Question: What is the address or location of the property listed in the document?
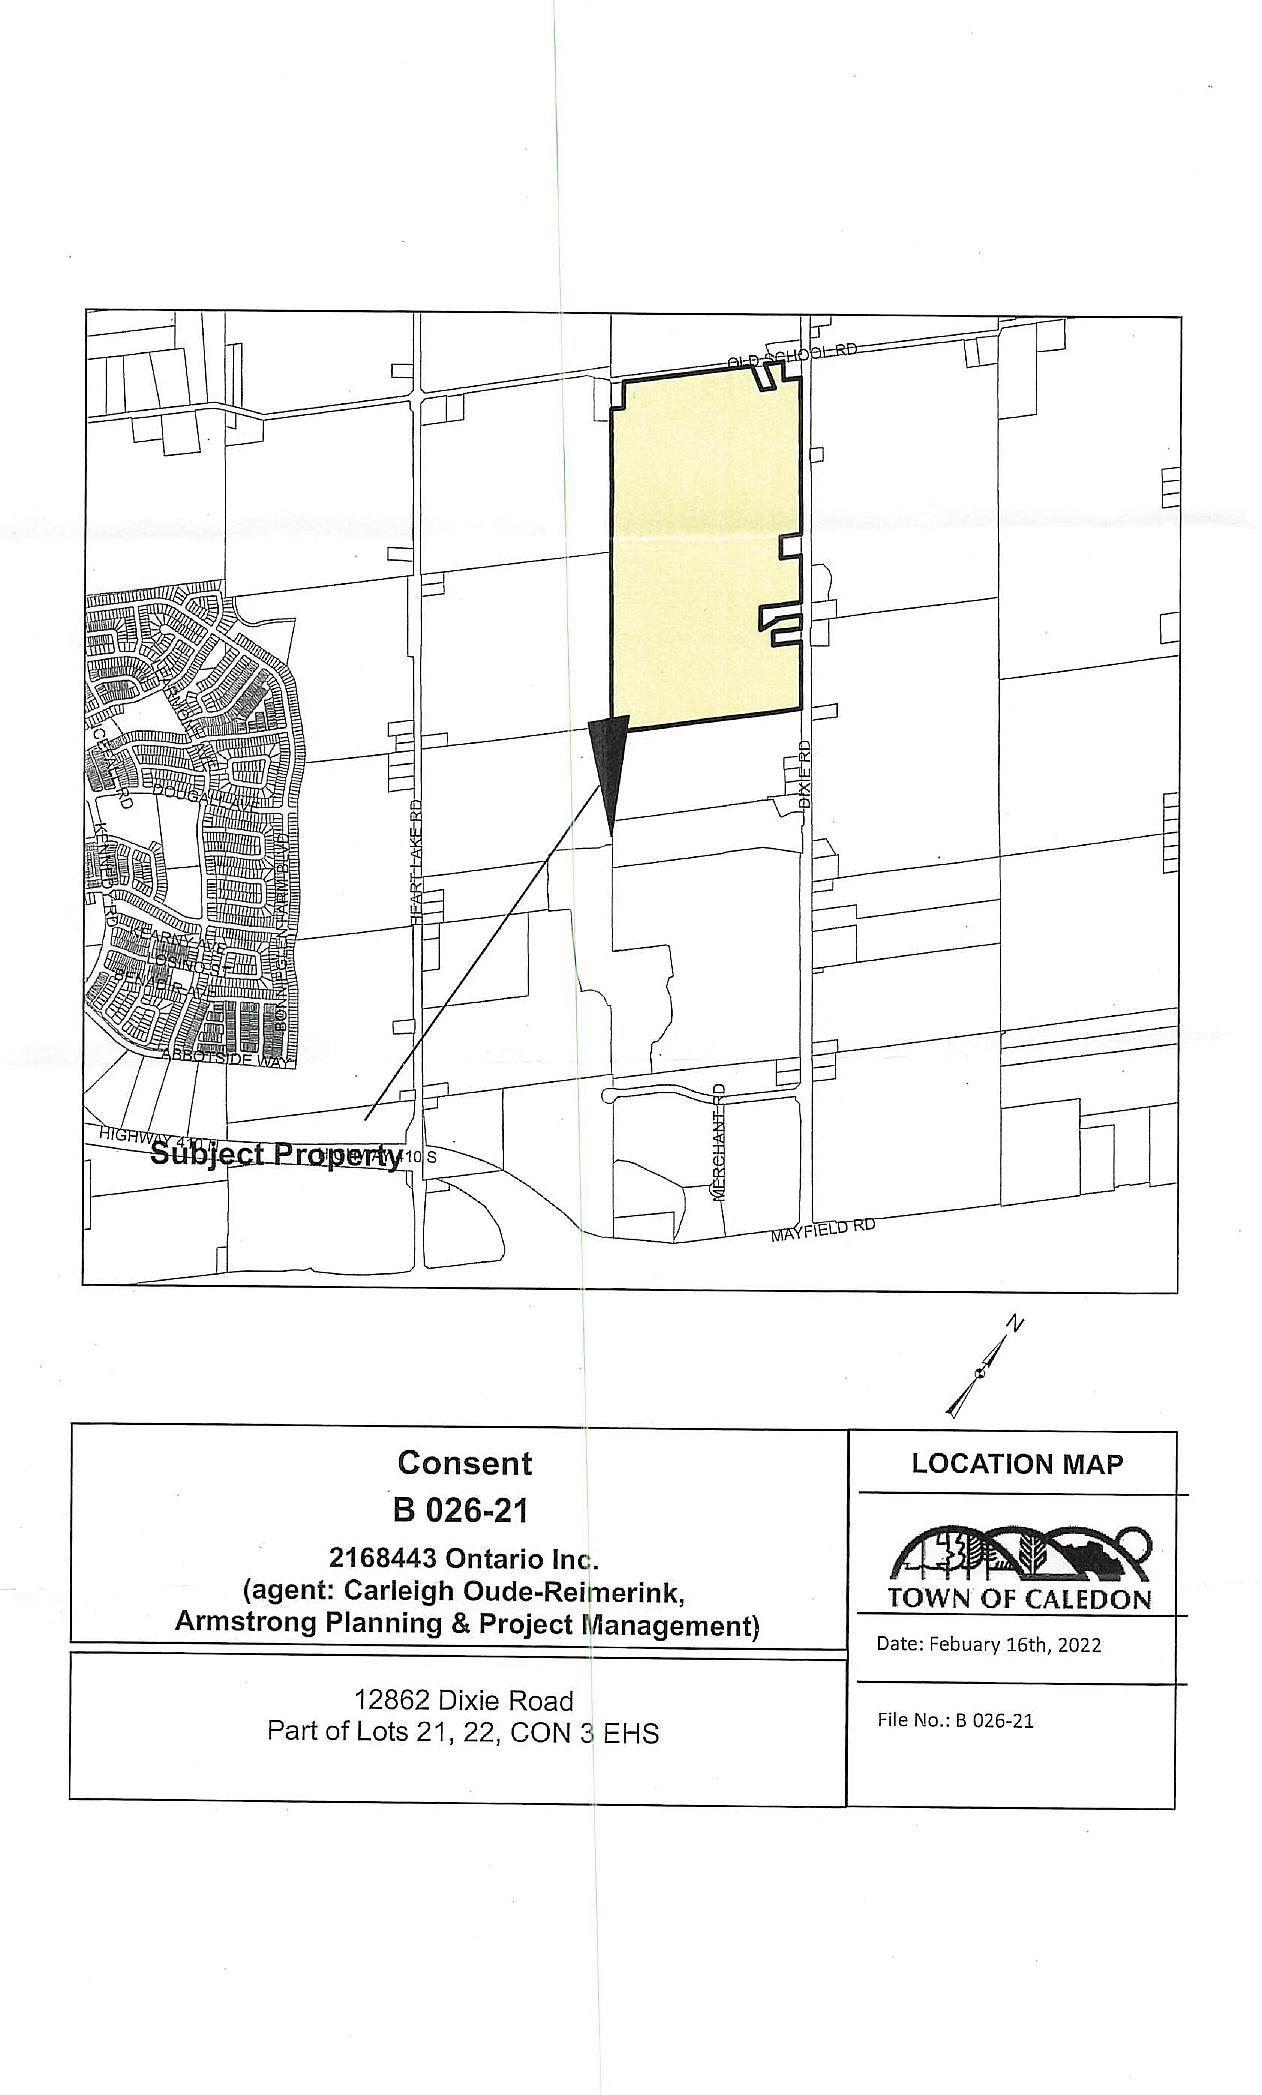
Answer: "12862 Dixie Road Part of Lots 21, 22, CON 3 EHS"